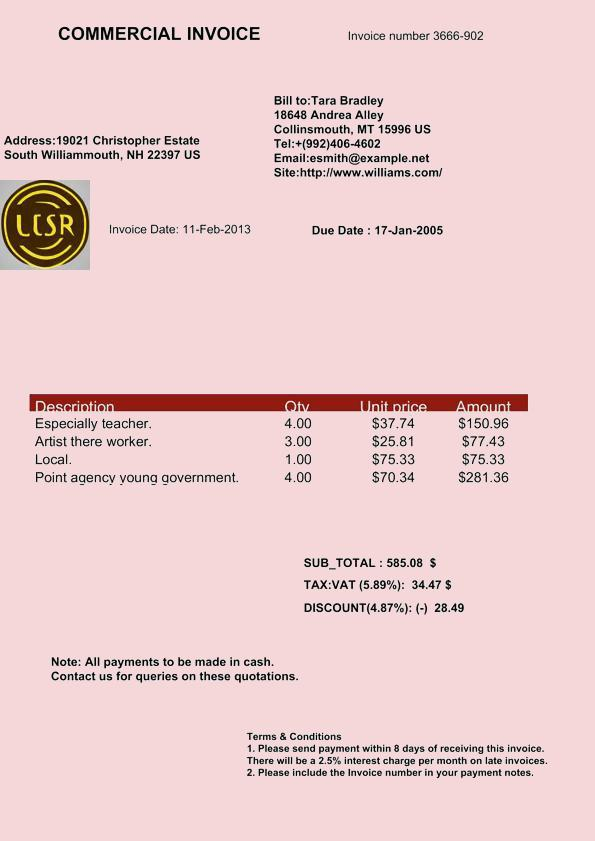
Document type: Invoice